Question: What is the property identification or parcel number listed?
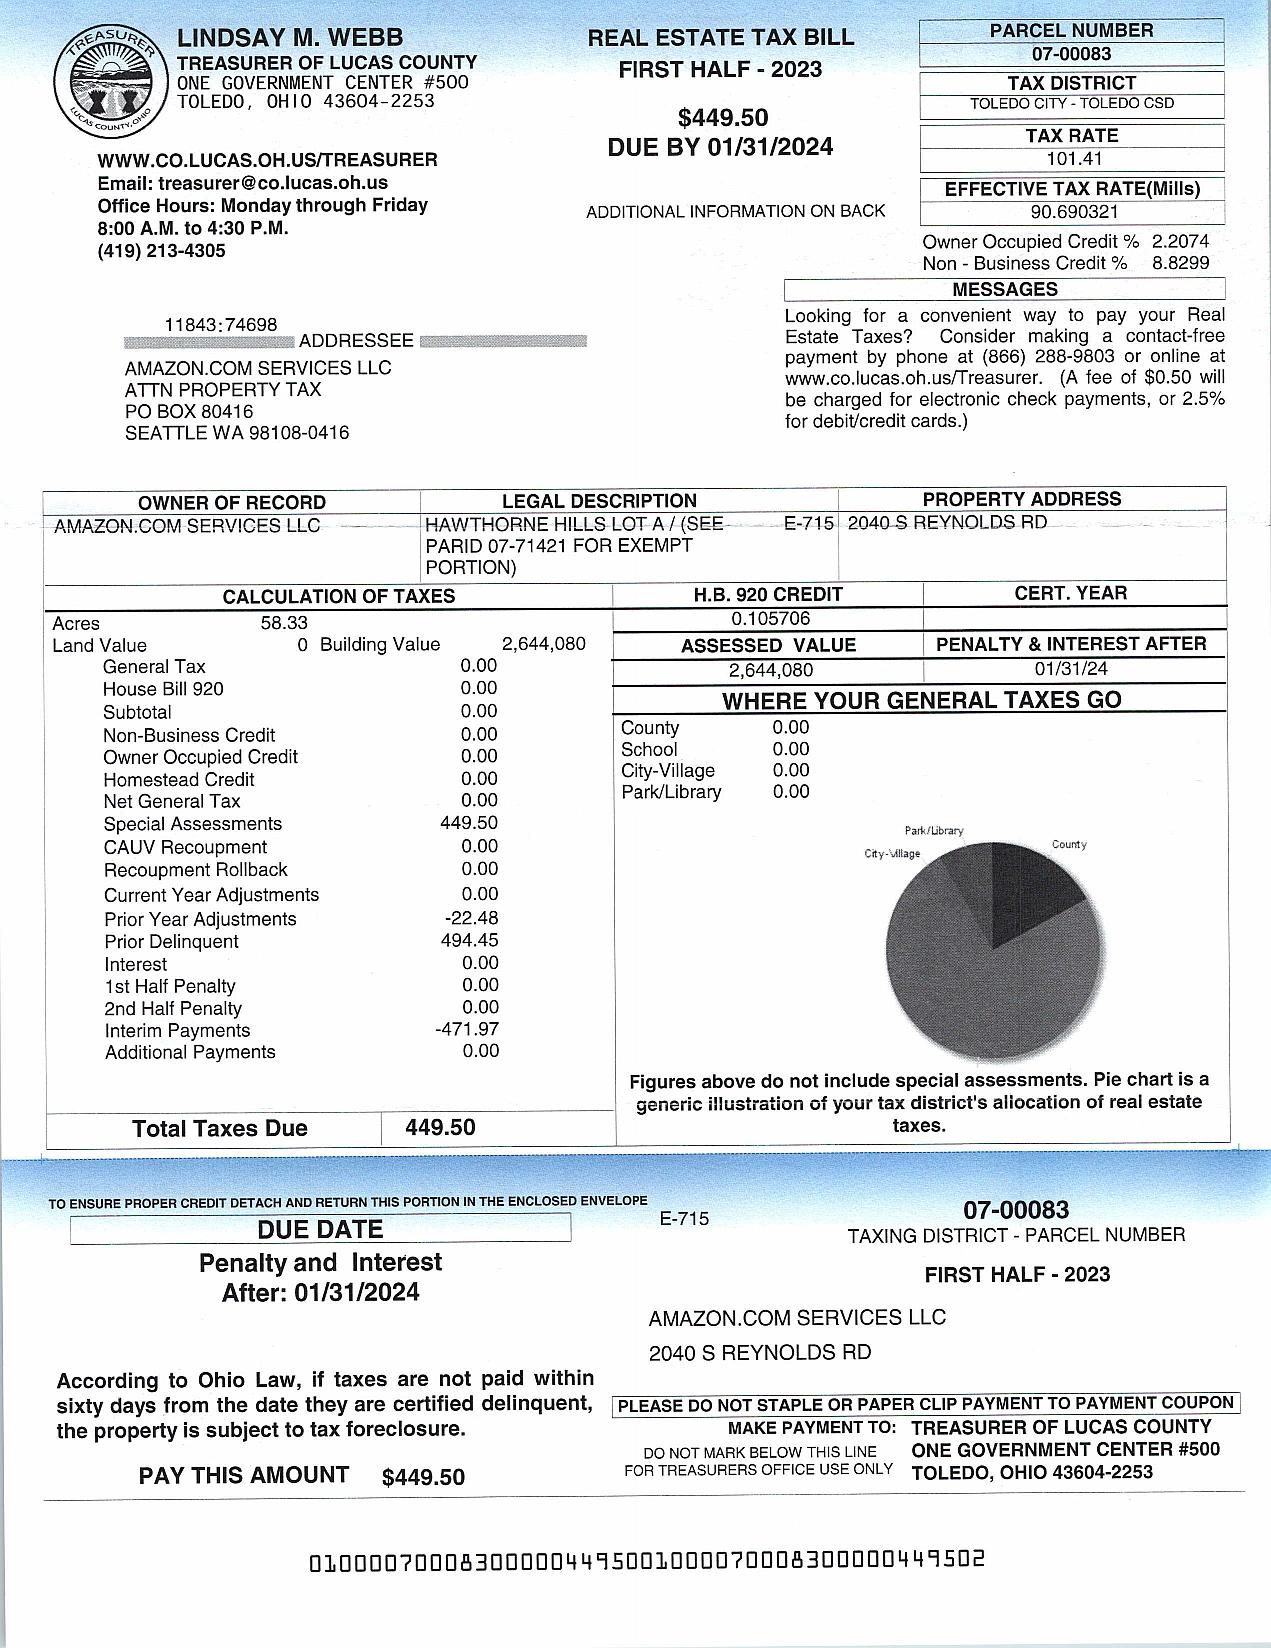
Answer: "07-00083"